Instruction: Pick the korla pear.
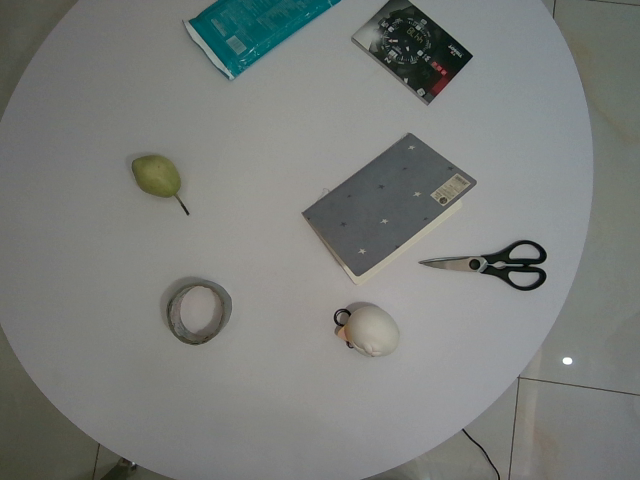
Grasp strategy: vertical